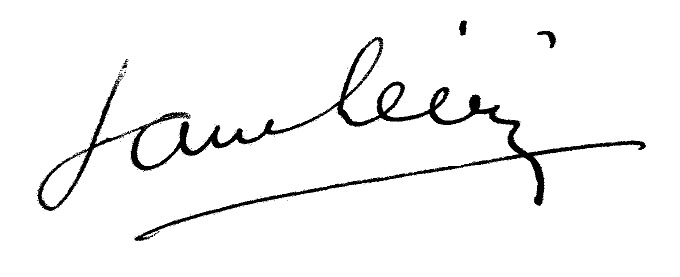
Signature of: sam levin